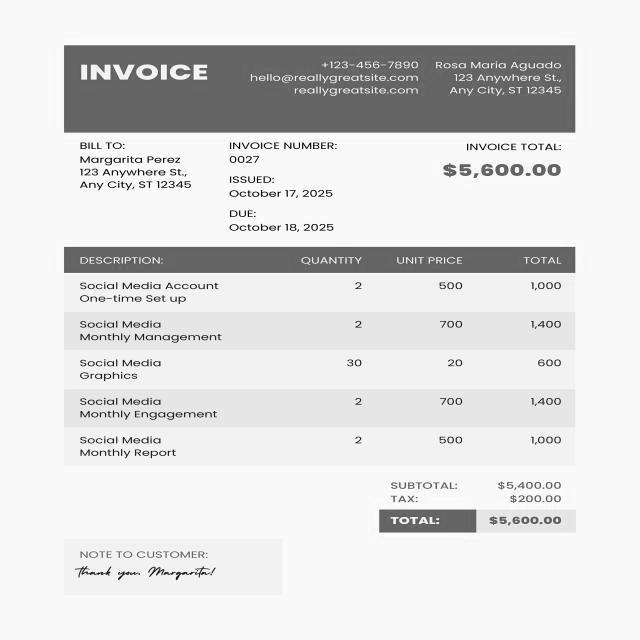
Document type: Invoice